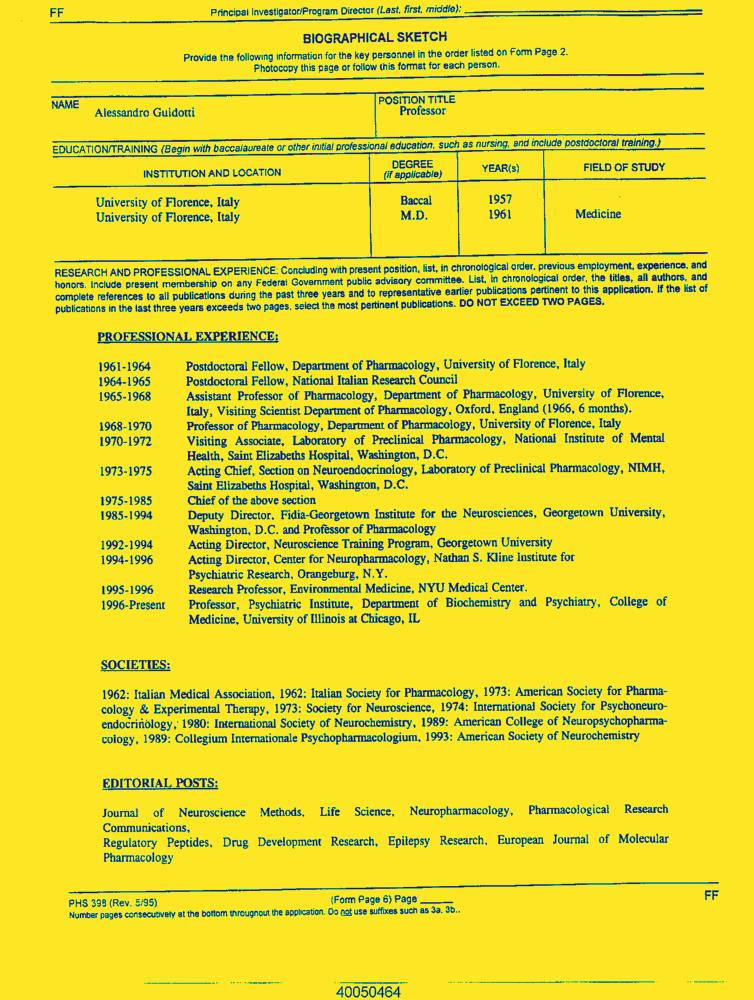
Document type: Resume-Doc